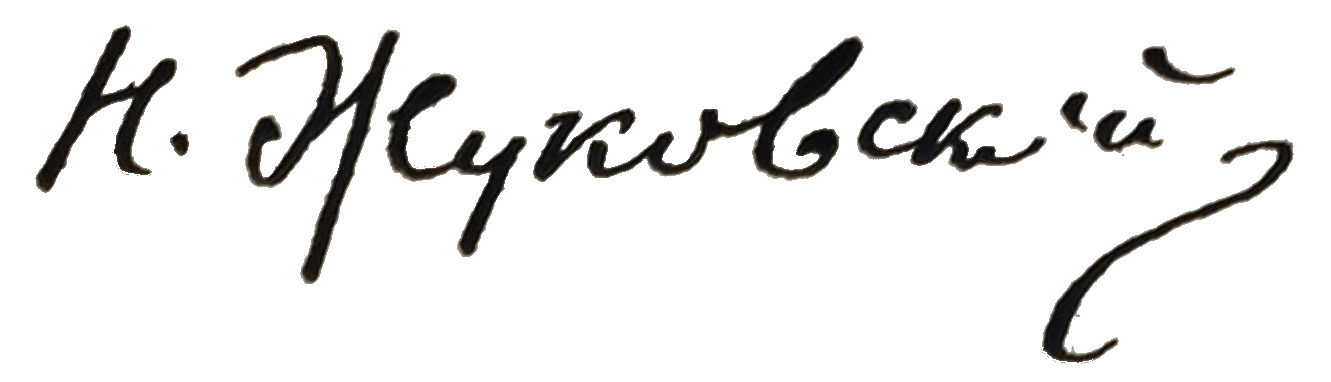
Signature of: nikolay zhukovsky